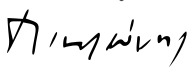
Signature of: dimitris pikionis